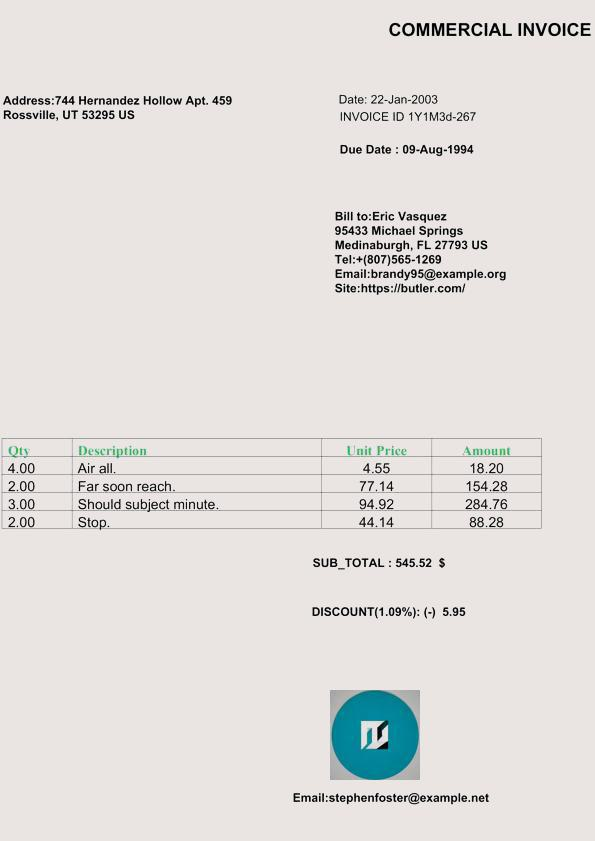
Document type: Invoice